Question: What is the potential diagnosis?
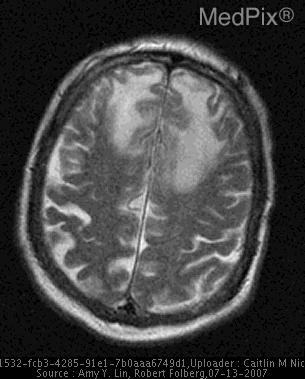
Answer: The possible diagnosis includes •  "Butterfly Lesions" - Astrocytoma, primary CNS lymphoma, bi-frontal (falcine) meningioma

•  Retinal "blue cell tumor"
 - Retinal lymphoma
 - Retinoblastoma
 - Chronic (benign) choroidal inflammation

•  Status-post vitrectomy
 - Intraocular silicone oil
 - Cataract
 - Angle closure glaucoma.